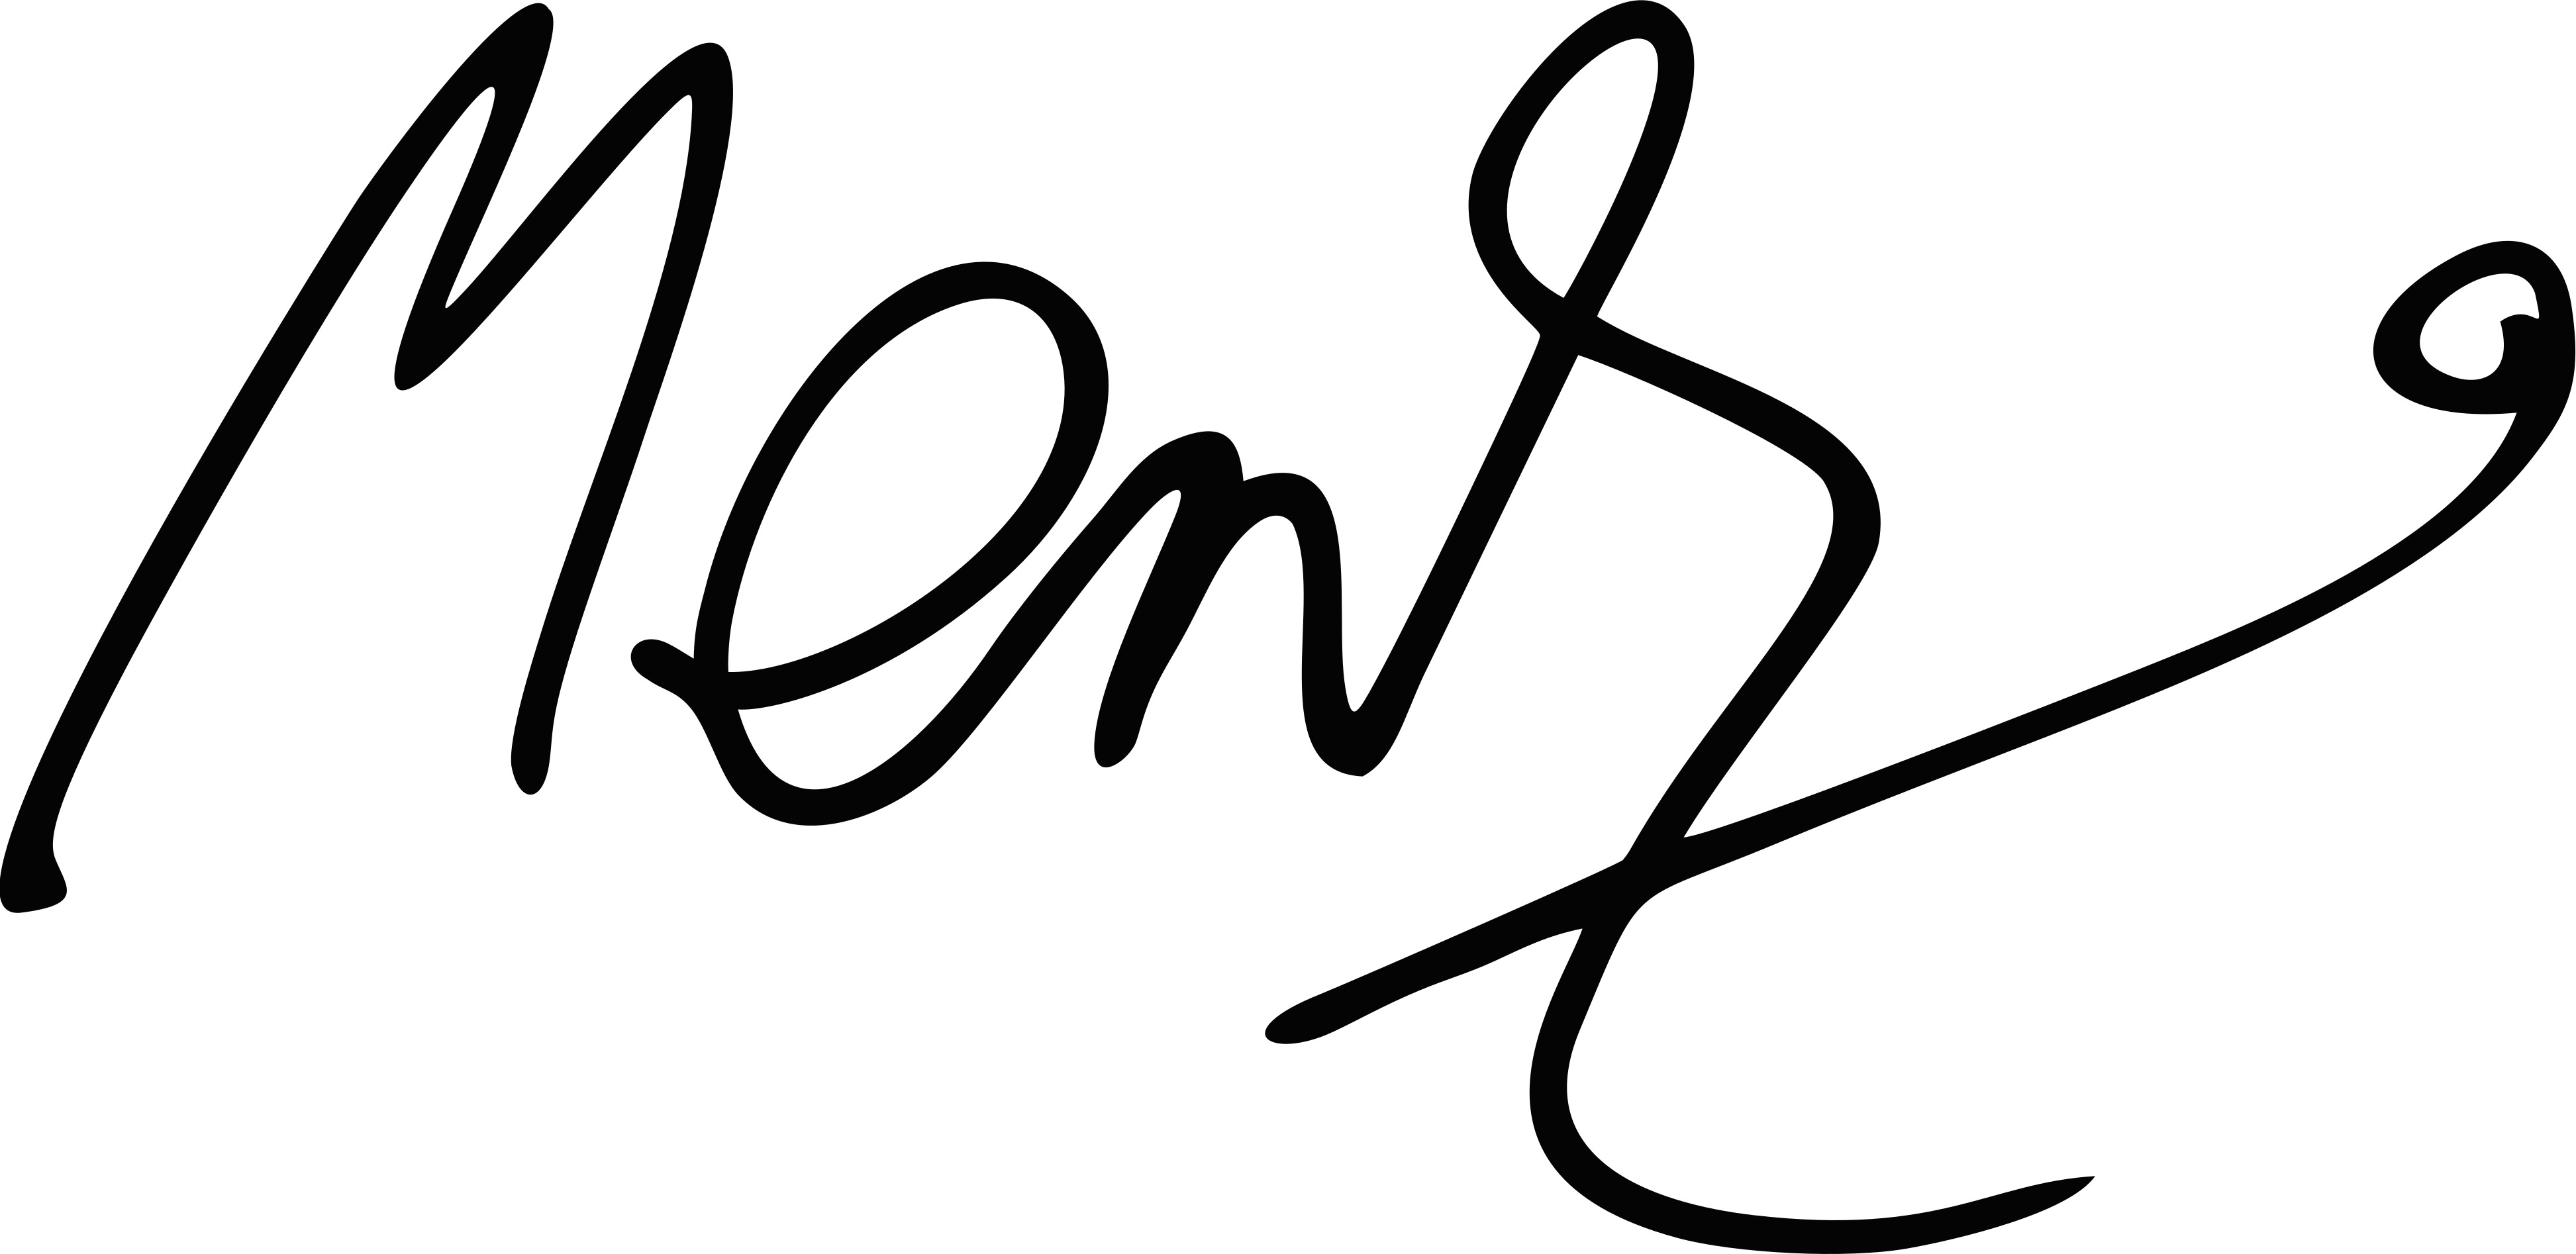
Signature of: melliza xaviera